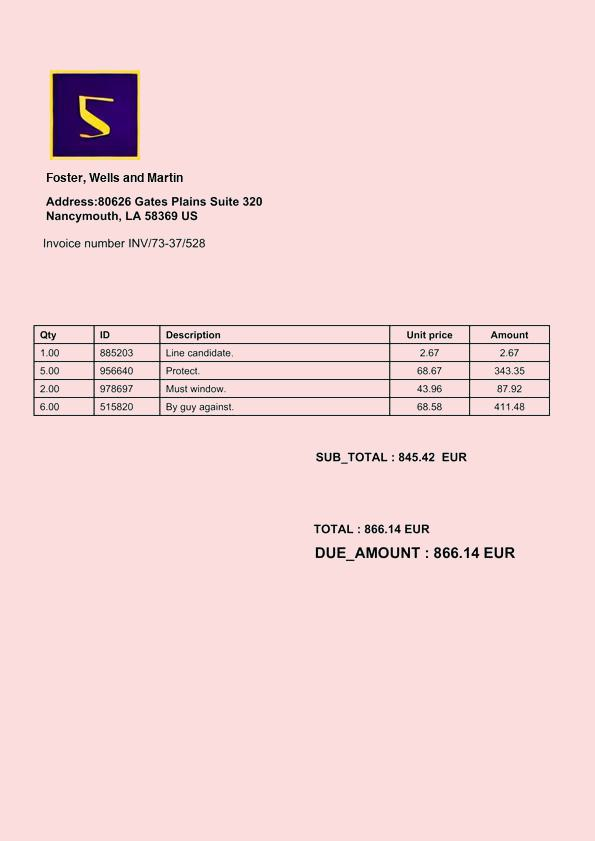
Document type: Invoice